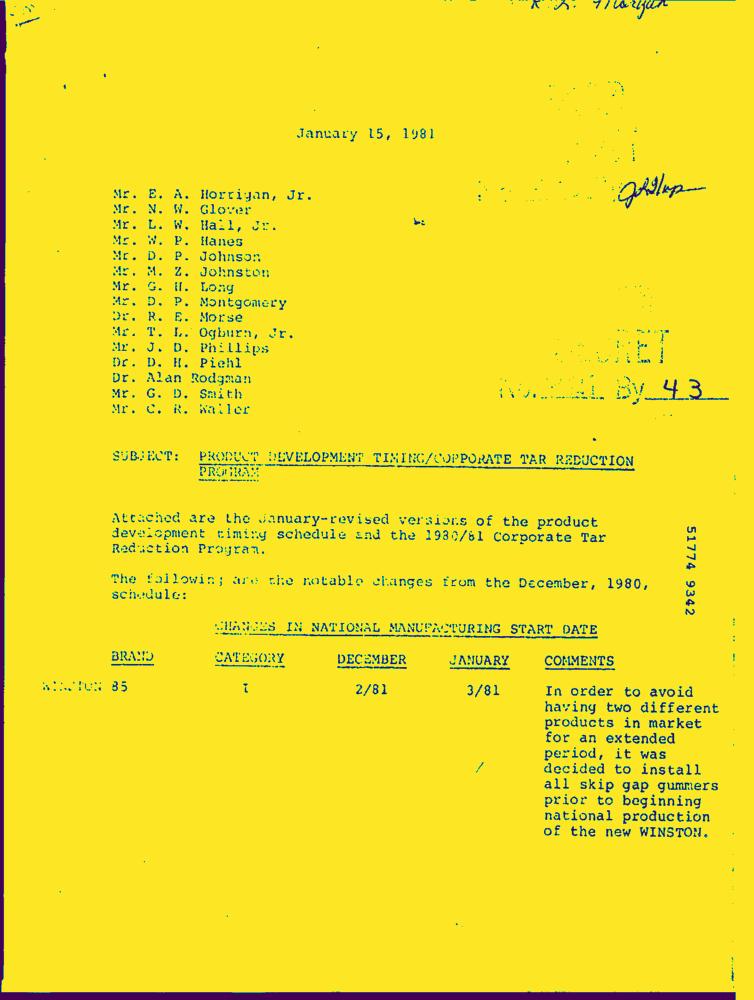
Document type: Letter-Doc